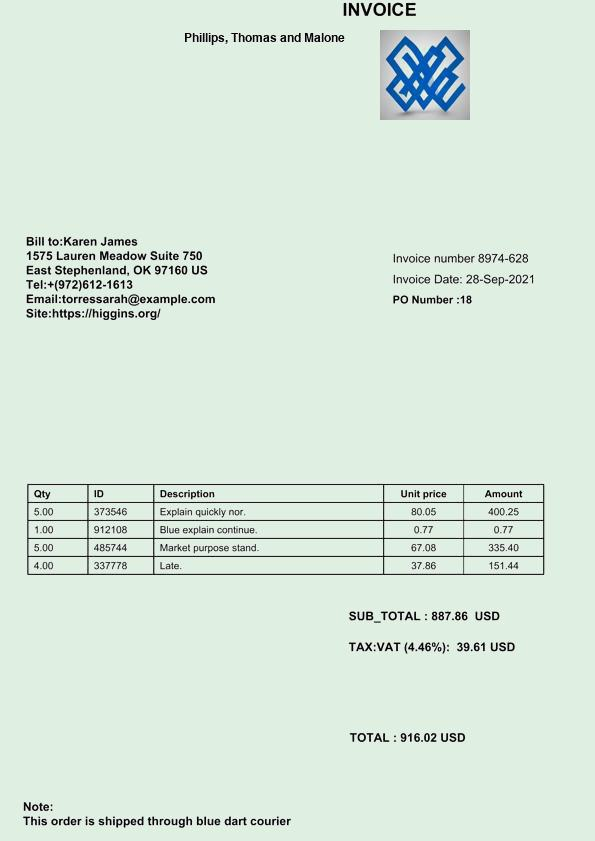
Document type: Invoice